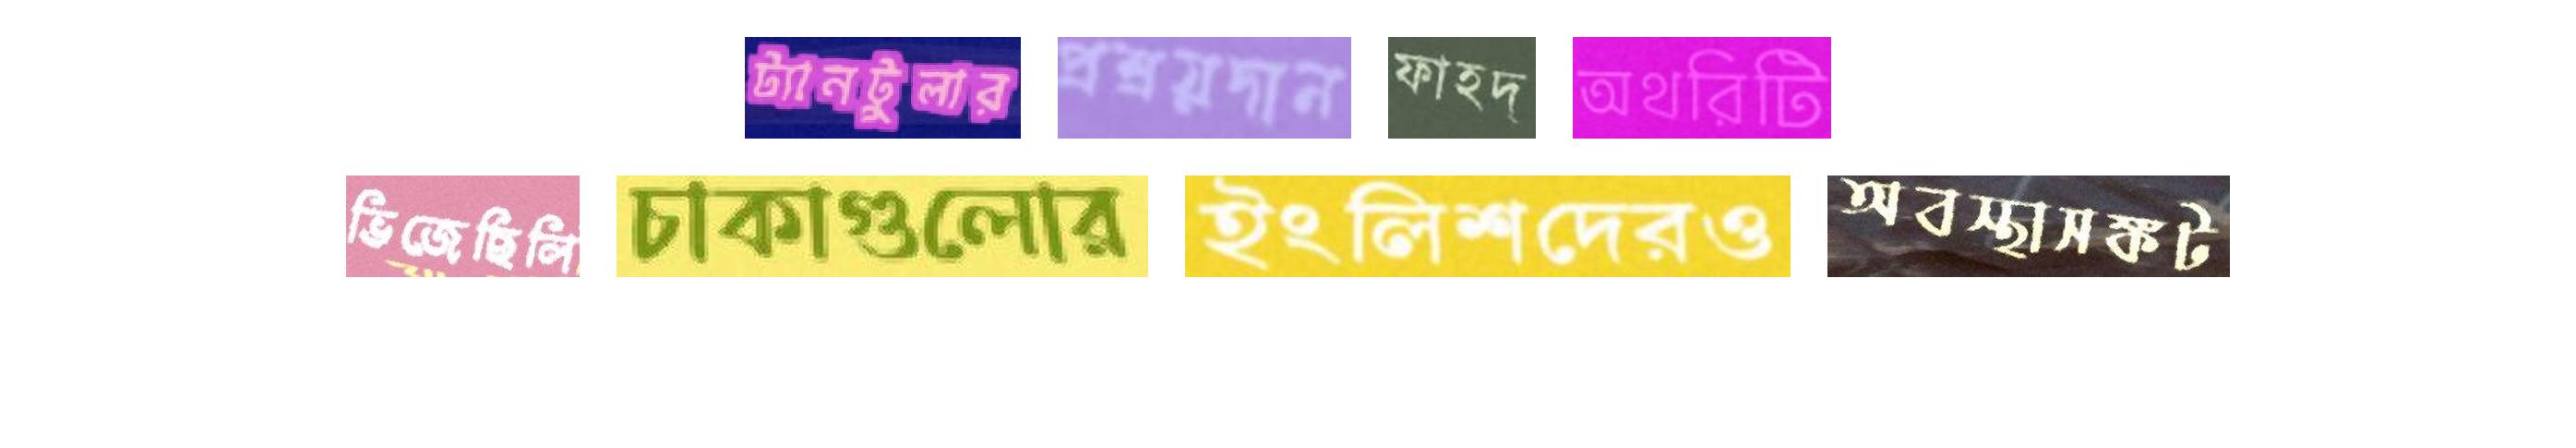
ট্যানটুলার প্রশ্রয়দান ফাহদ্ অথরিটি
ভিজেছিলি চাকাগুলোর ইংলিশদেরও অবস্থাসঙ্কট